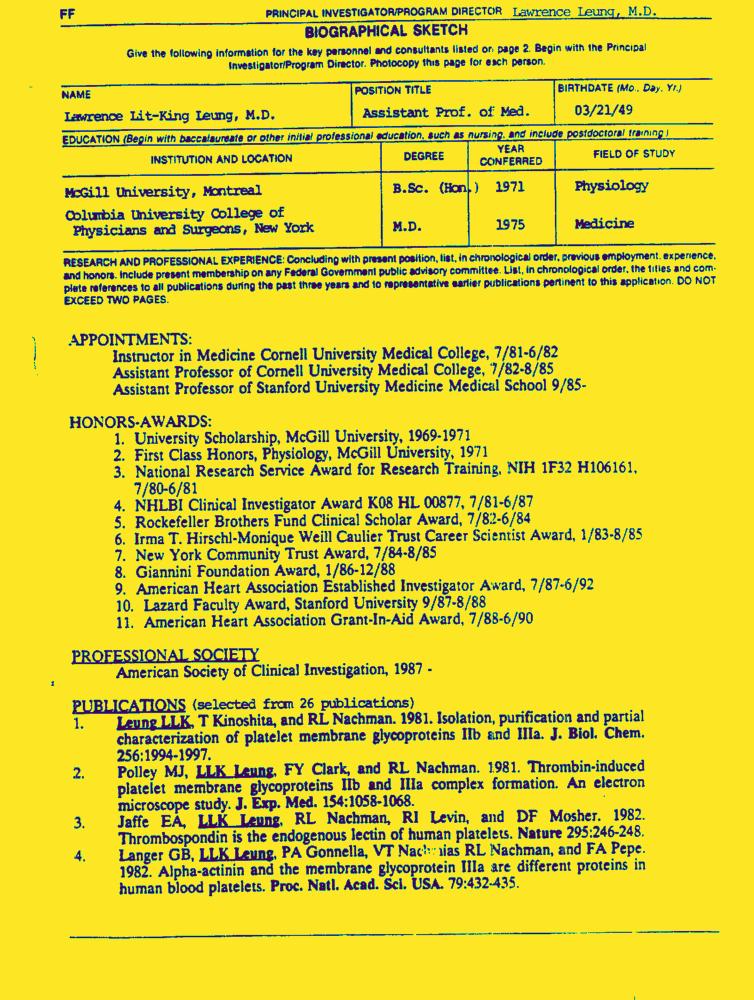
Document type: Resume-Doc